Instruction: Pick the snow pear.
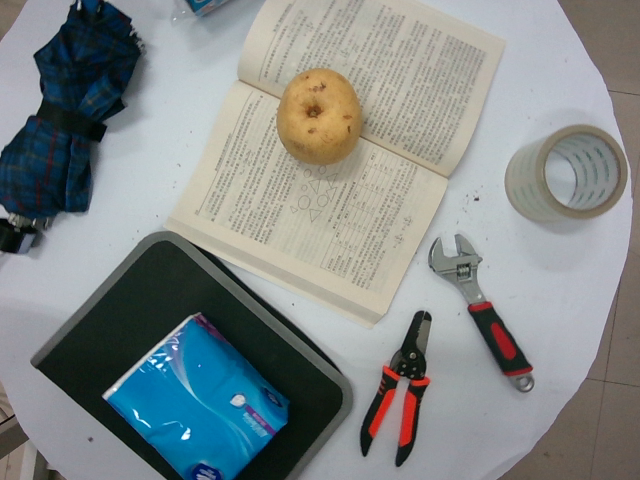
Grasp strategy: vertical